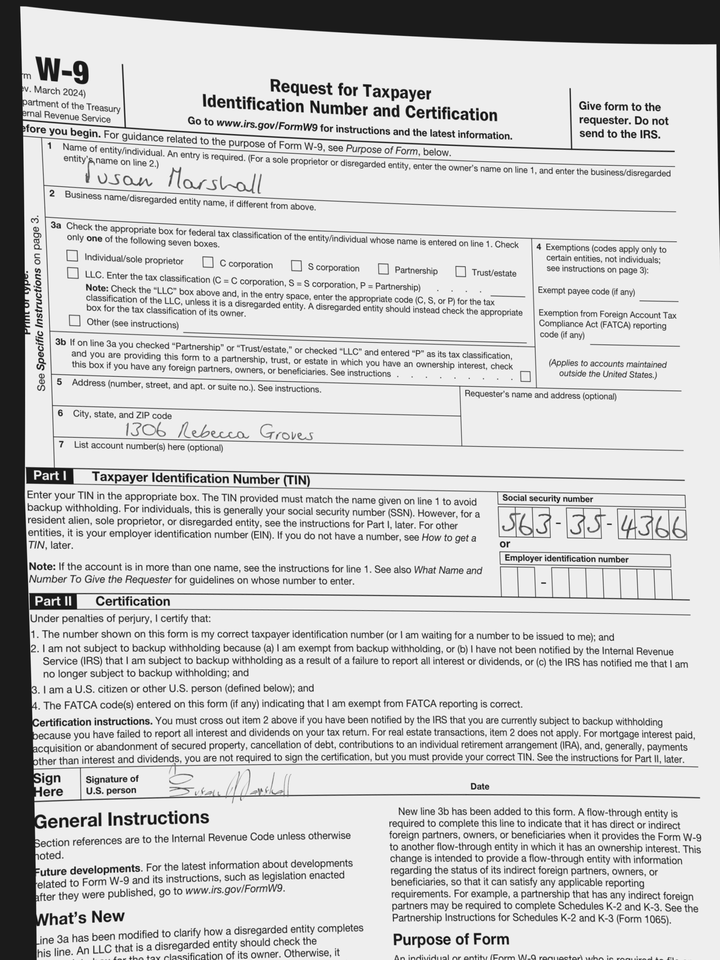
adr1: 1306 Rebecca Groves
cbx: no
ssn: 563354366
enm: Susan Marshall